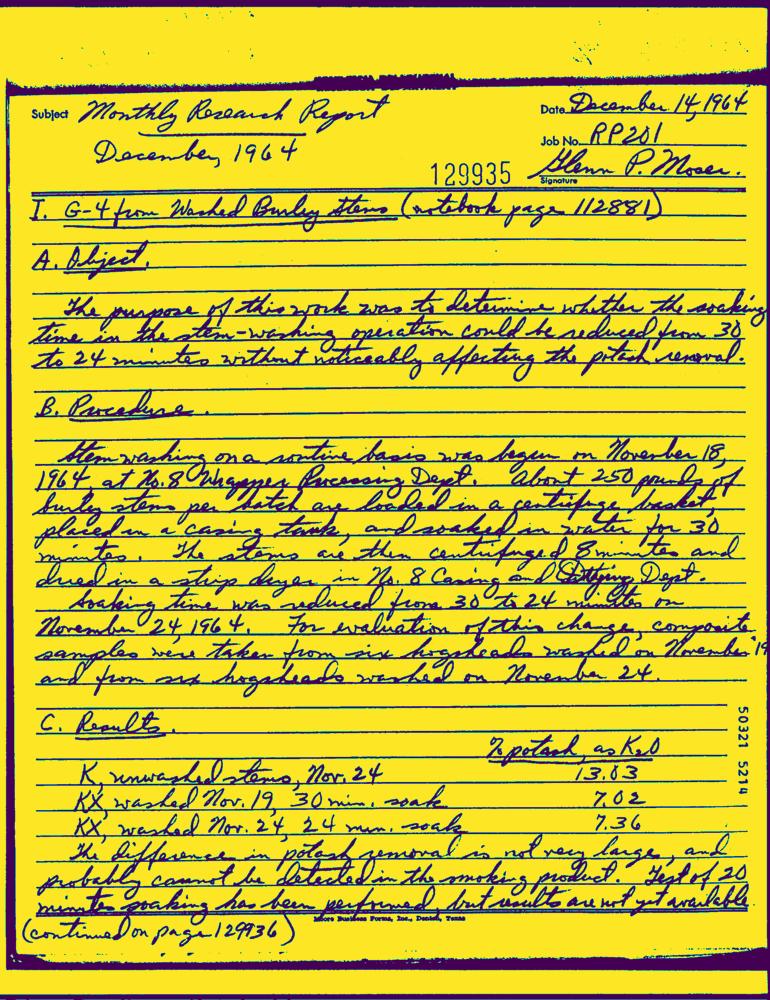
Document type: Hand-Written